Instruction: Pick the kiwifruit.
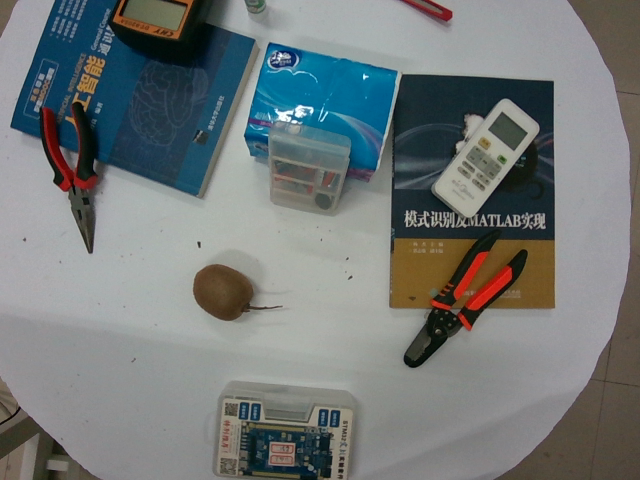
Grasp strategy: vertical